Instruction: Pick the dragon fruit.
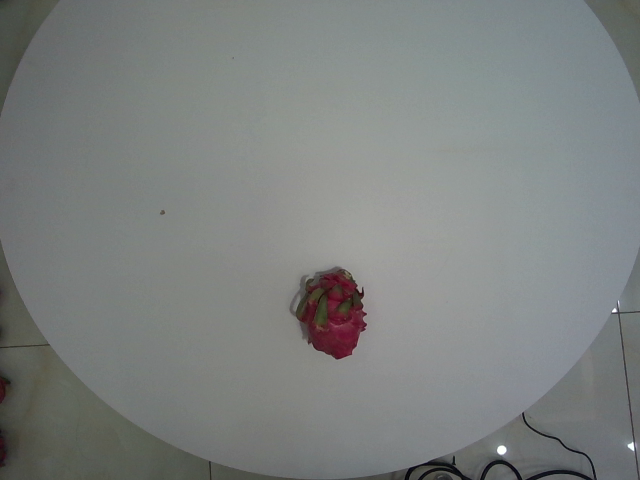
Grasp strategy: vertical